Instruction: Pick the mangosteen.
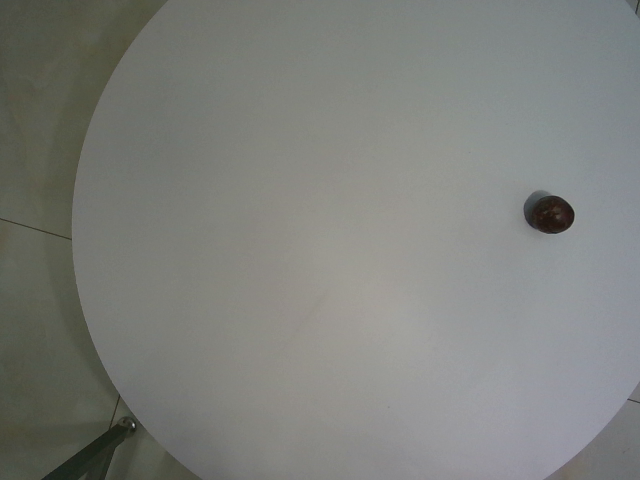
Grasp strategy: vertical